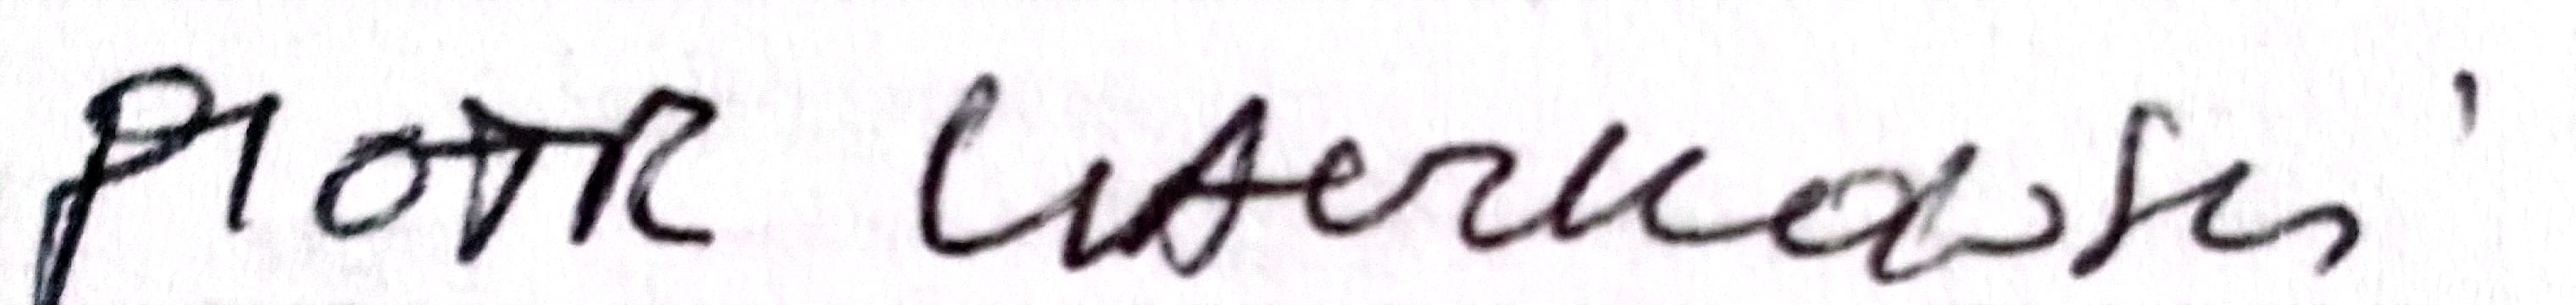
Signature of: piotr kaczkowski